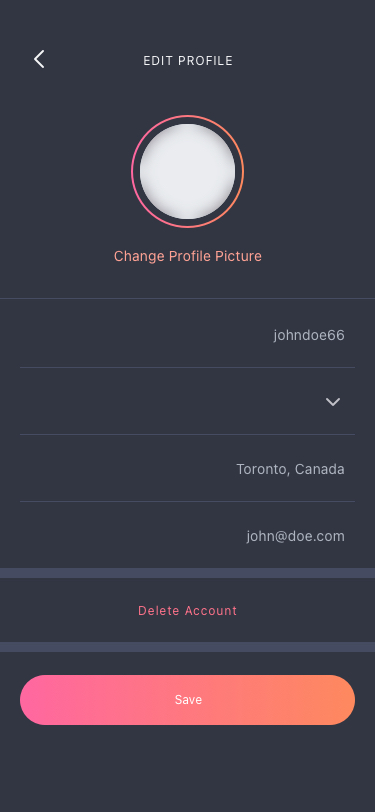
Text in this UI design:
Delete Account
john@doe.com
E-mail Address
Toronto, Canada
Location
Gender
johndoe66
User Name
Change Profile Picture
EDIT PROFILE